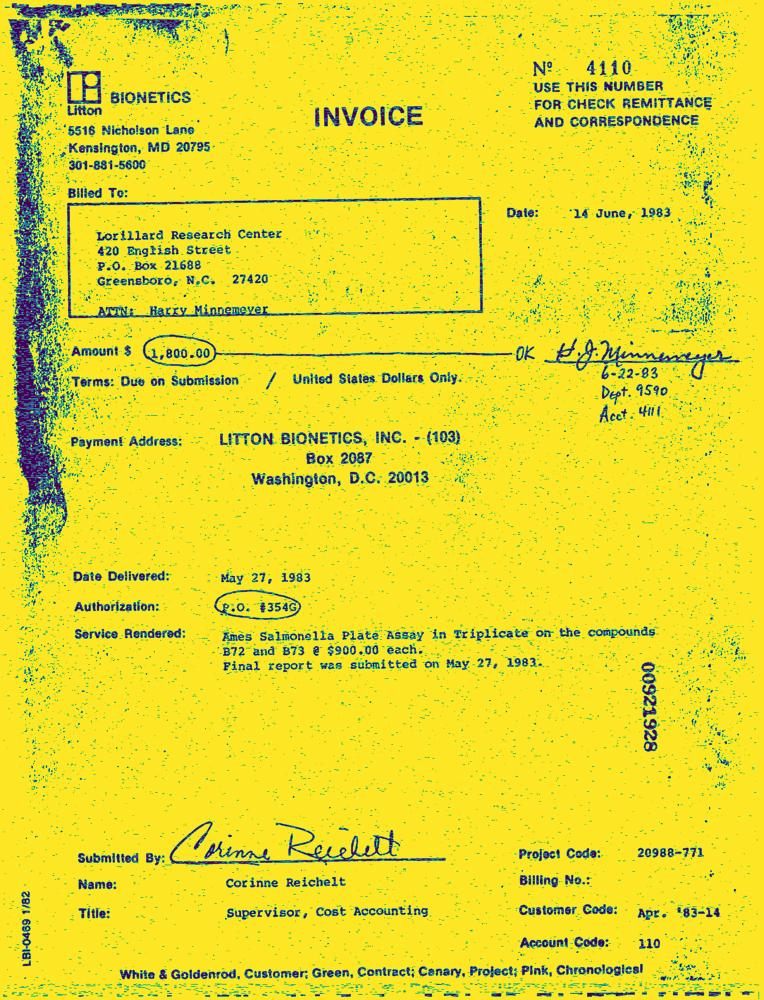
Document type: Invoice-Doc